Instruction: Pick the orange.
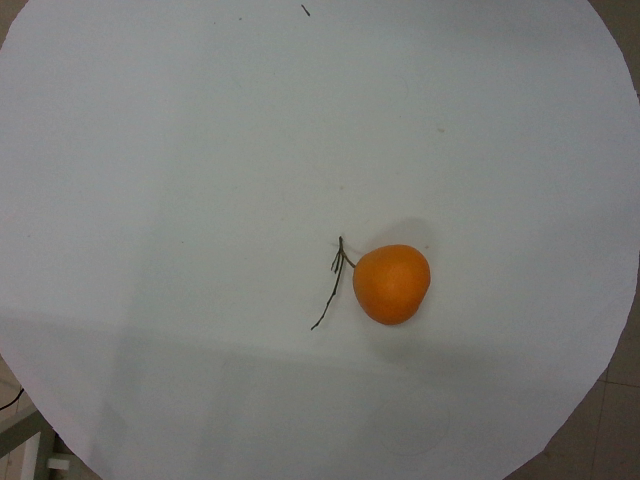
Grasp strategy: vertical